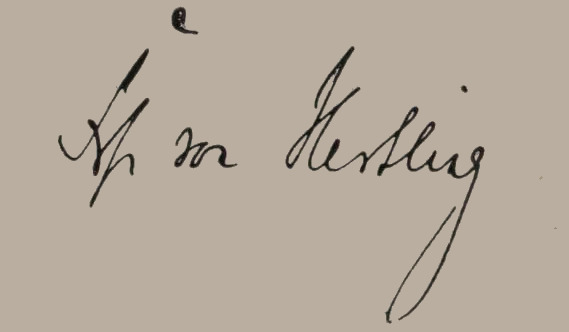
Signature of: georg von hertling